Question: What is the estimated tax bill amount according to the document?
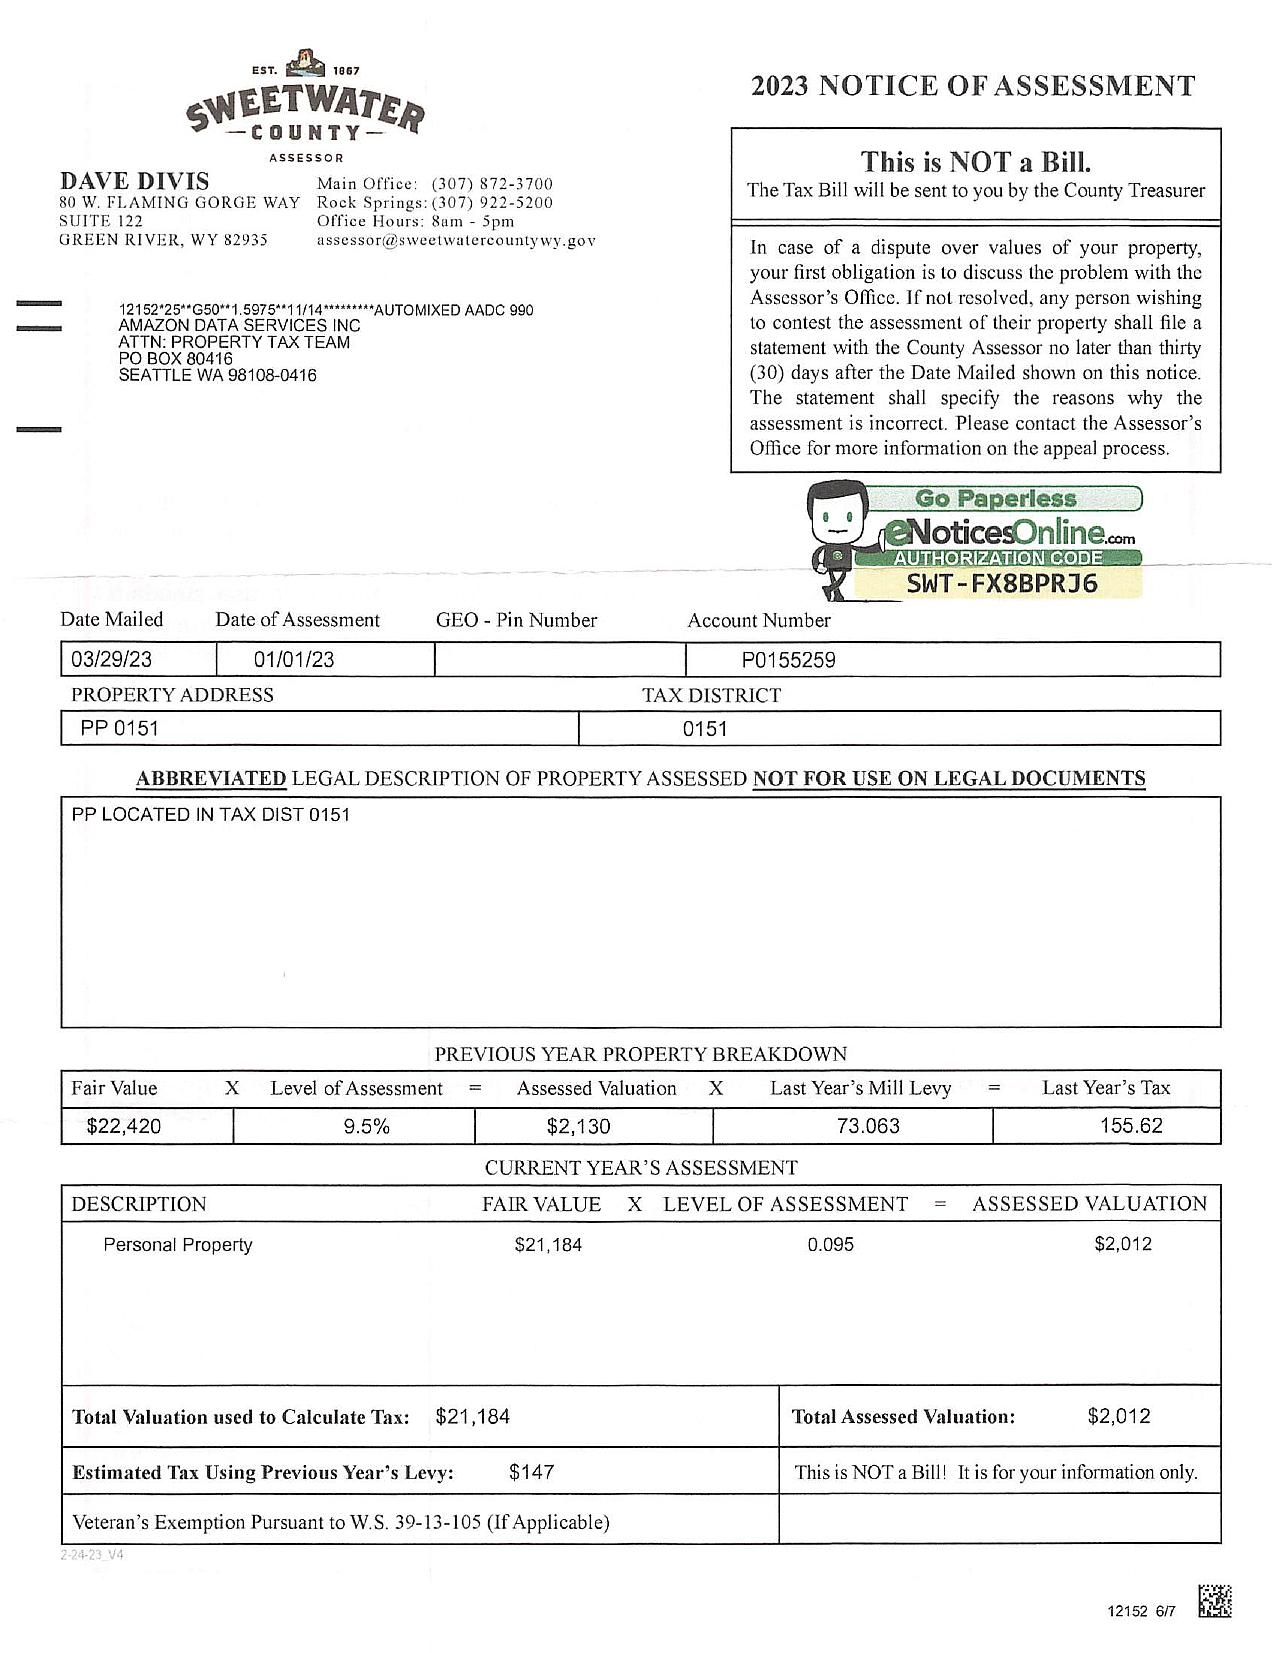
Answer: "$147 "